Question: Which state is mentioned in the document?
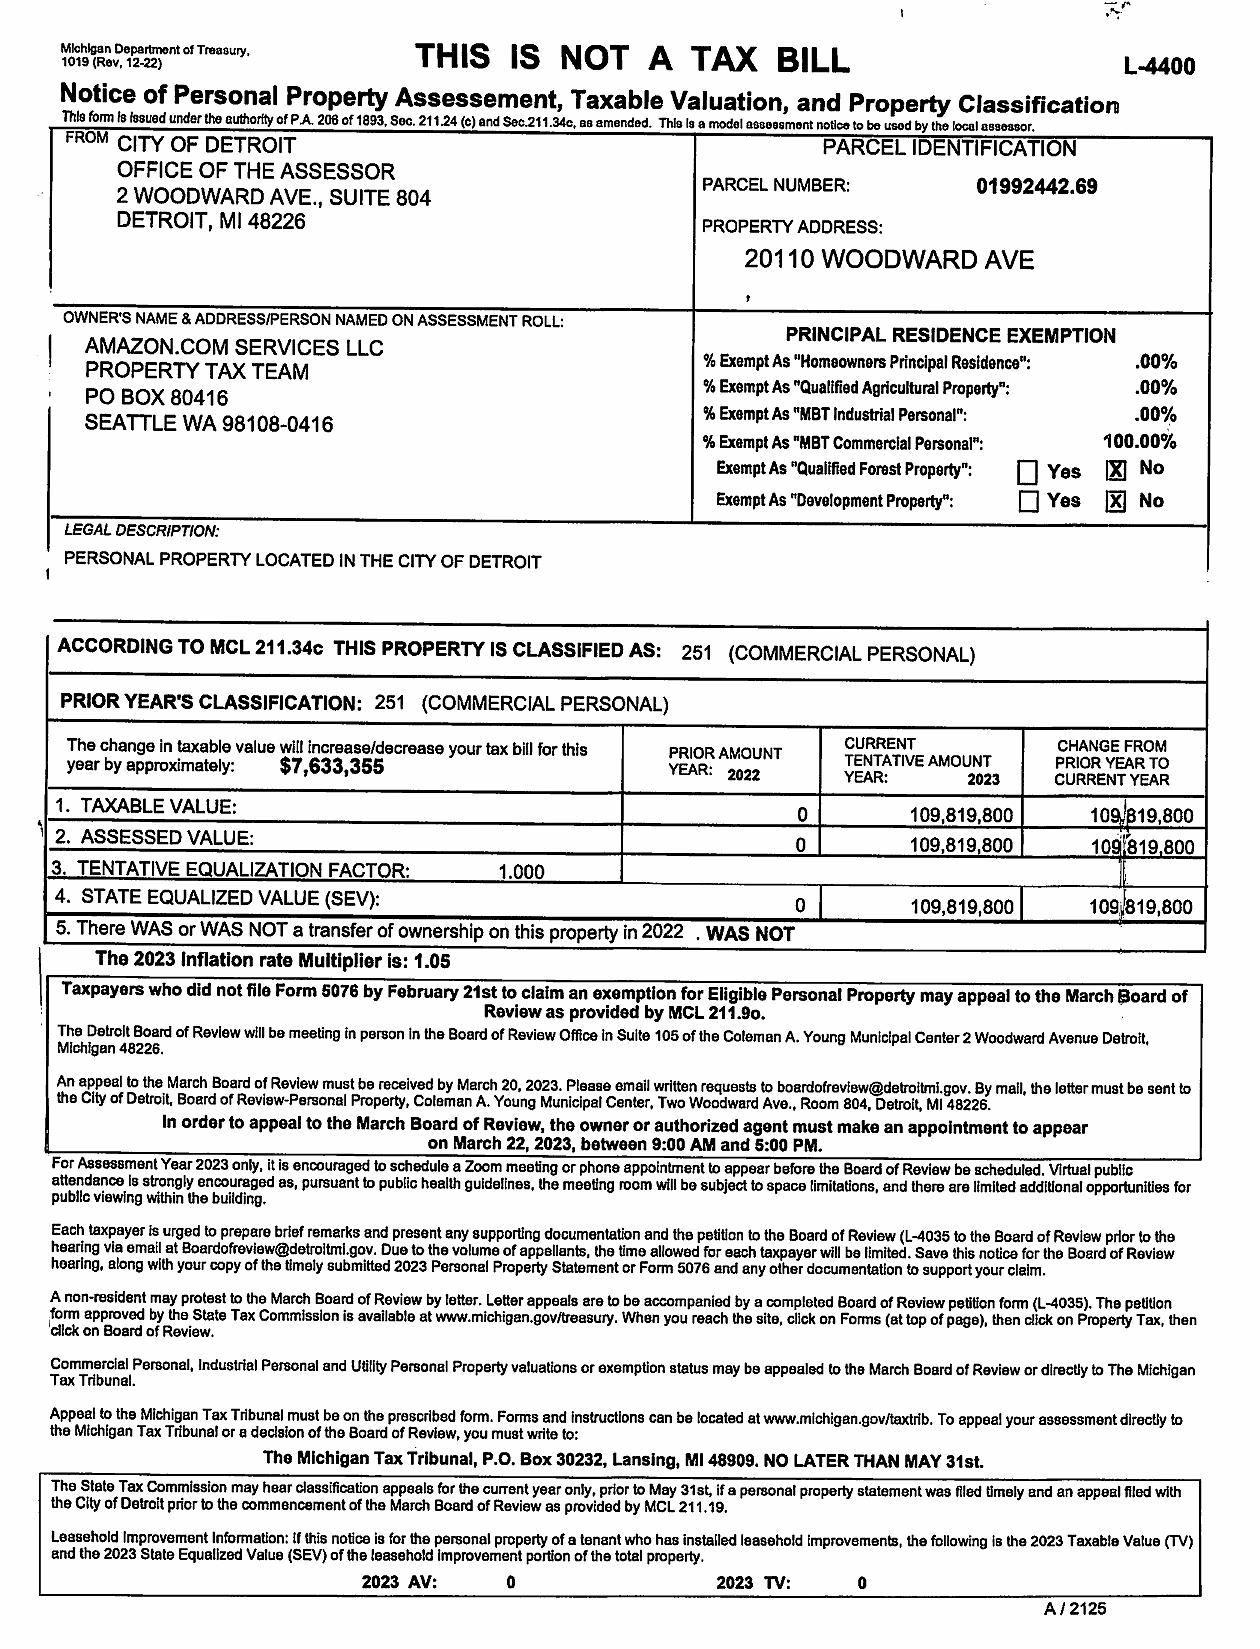
Answer: "Michigan"